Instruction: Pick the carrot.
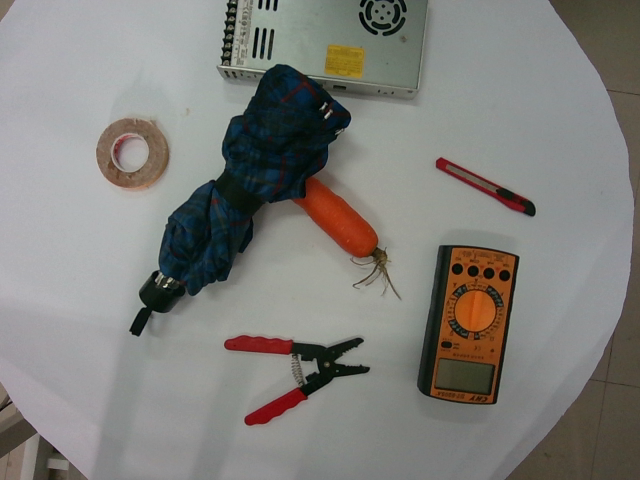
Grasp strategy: vertical